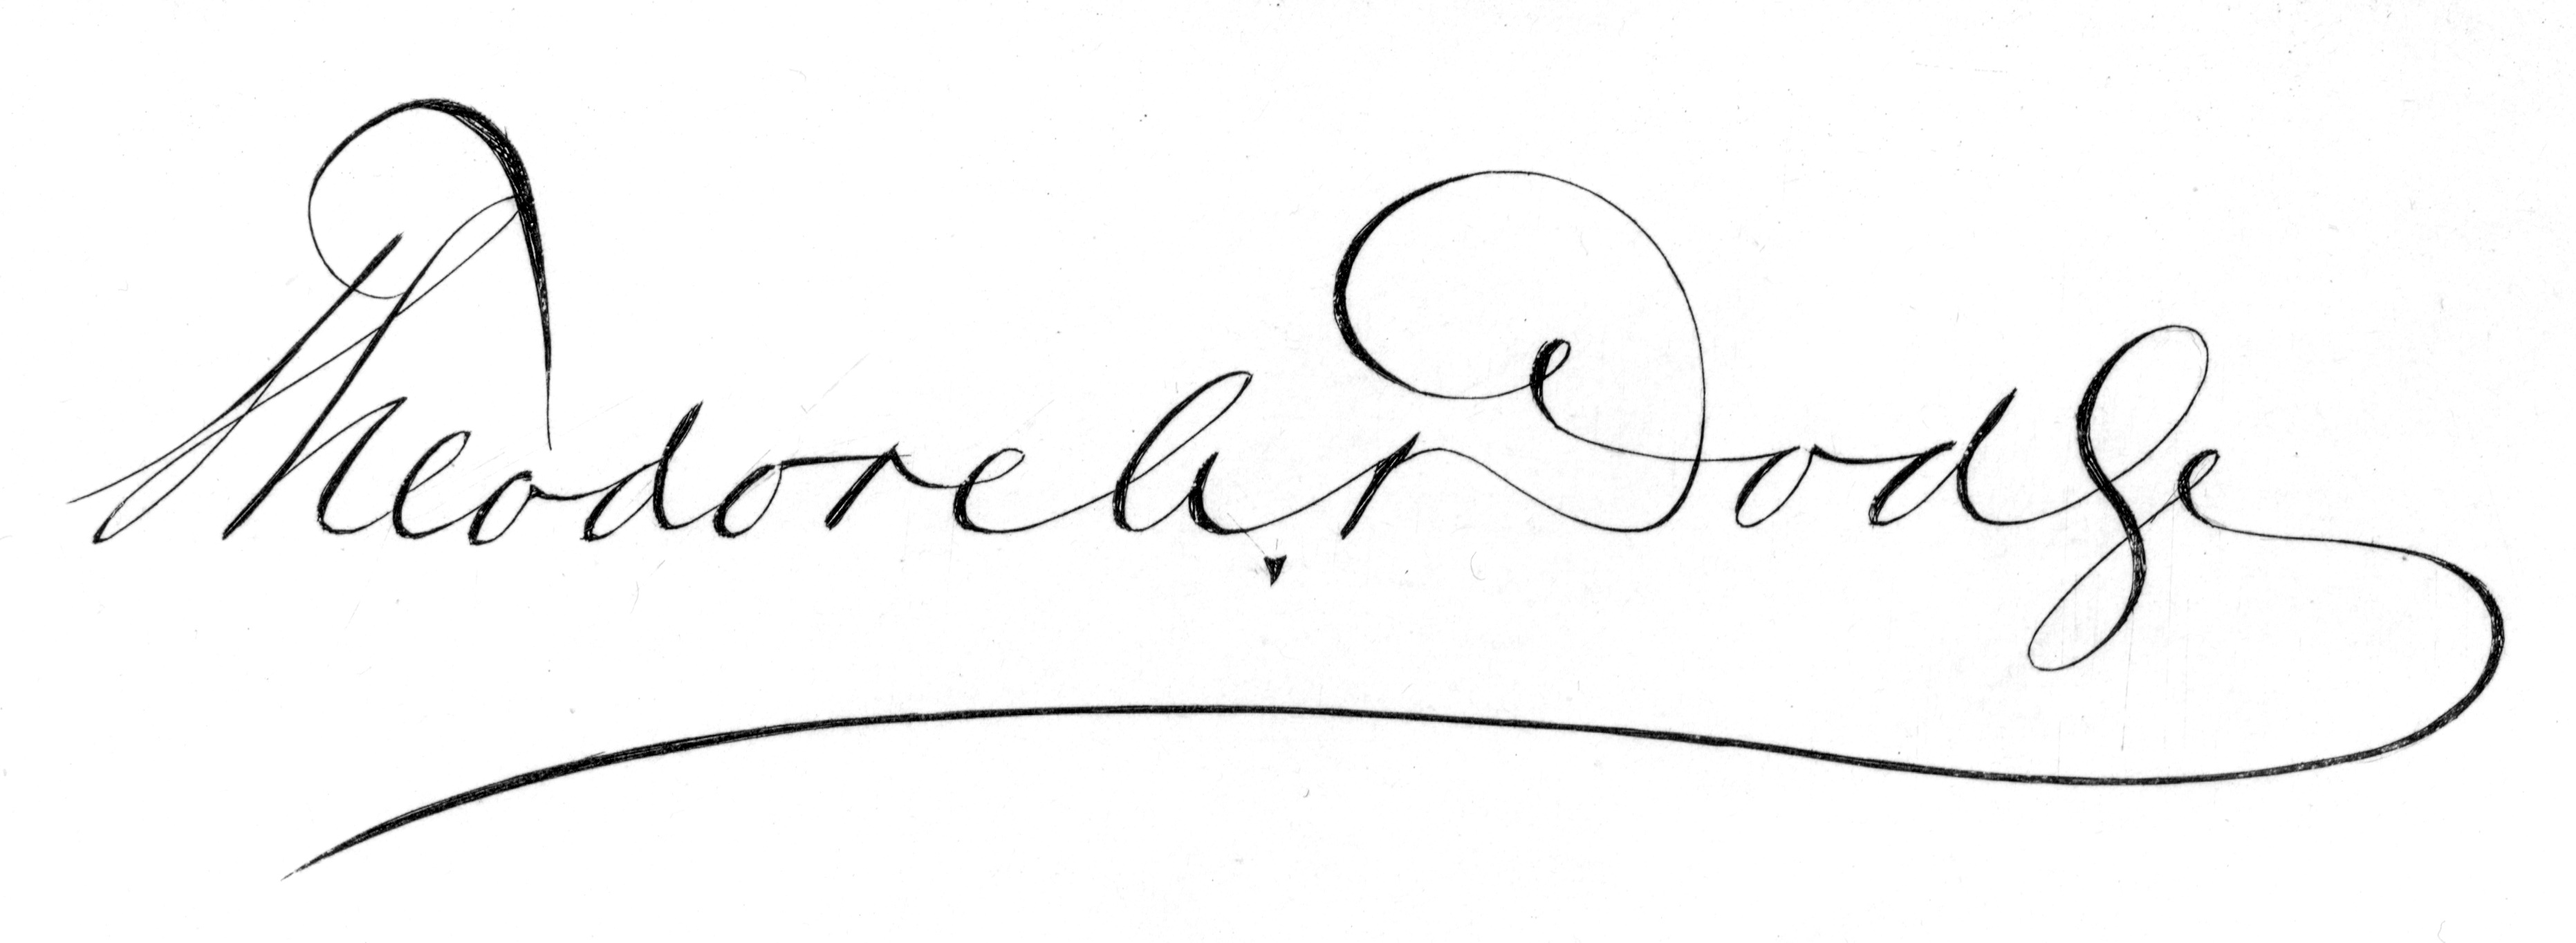
Signature of: theodore ayrault dodge